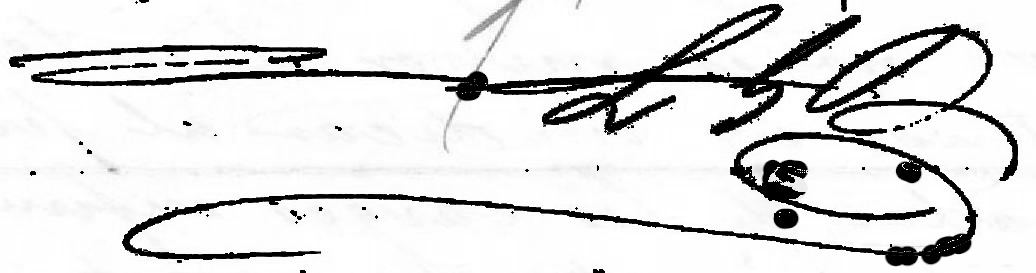
Signature of: luis garcía pimentel